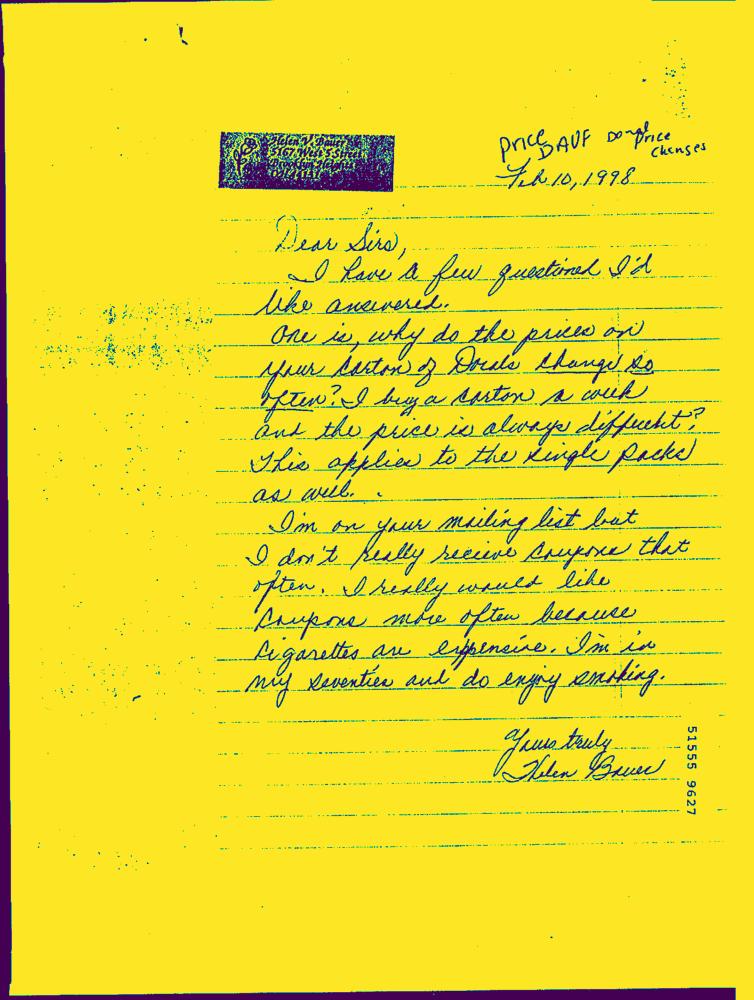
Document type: Hand-Written